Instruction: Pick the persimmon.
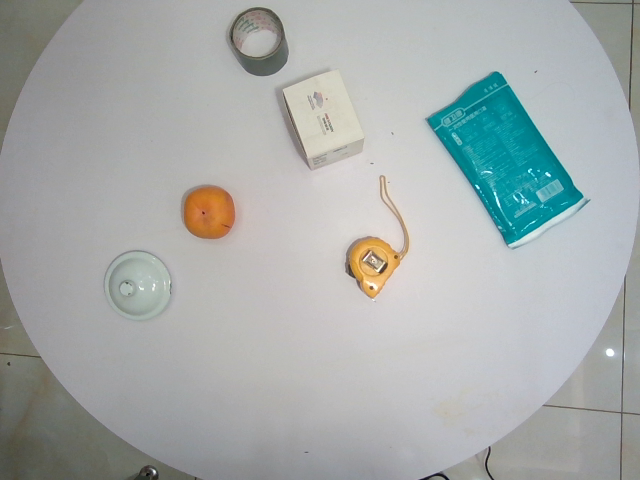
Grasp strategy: vertical